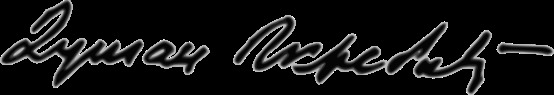
Signature of: dušan čkrebić